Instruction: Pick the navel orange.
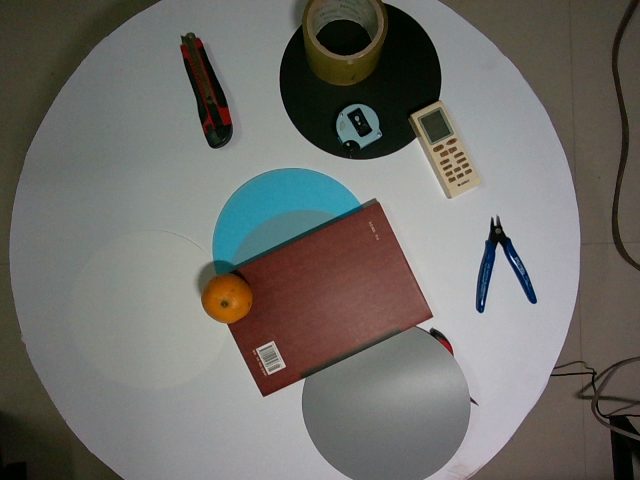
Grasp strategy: vertical